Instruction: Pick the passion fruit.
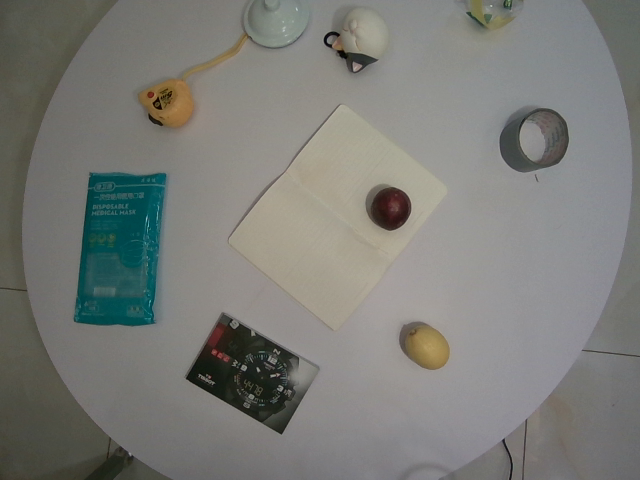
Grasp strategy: vertical